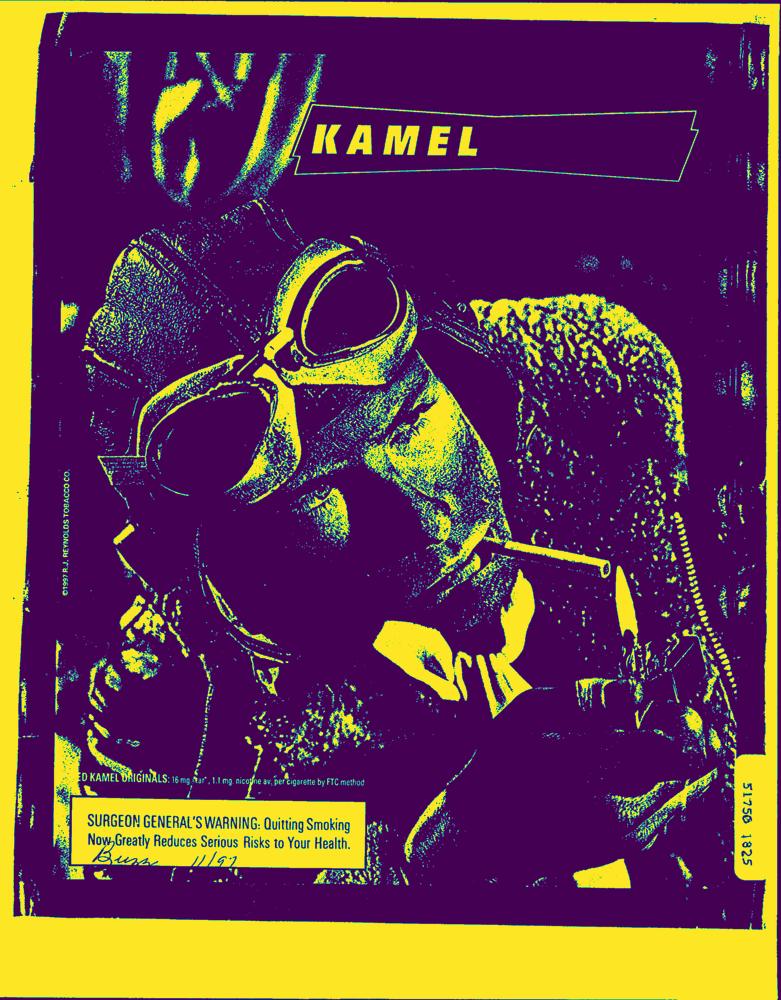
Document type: AD